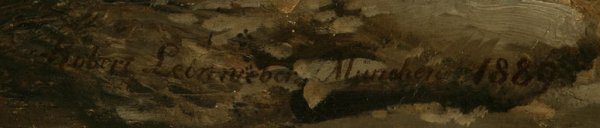
Signature of: robert leinweber